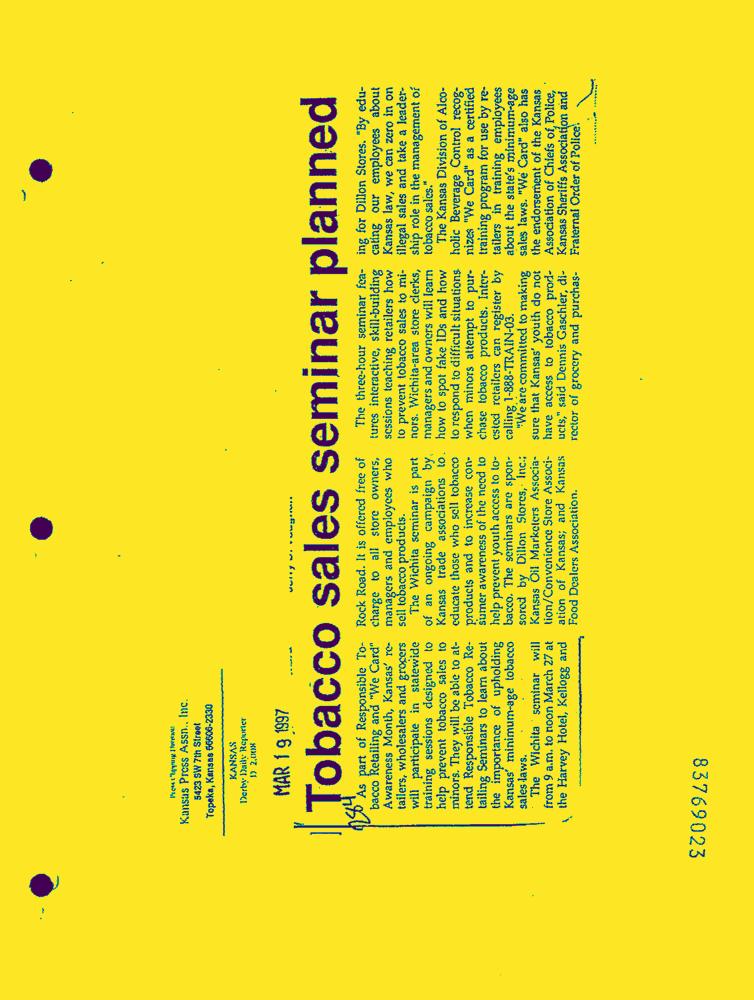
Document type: News-Article